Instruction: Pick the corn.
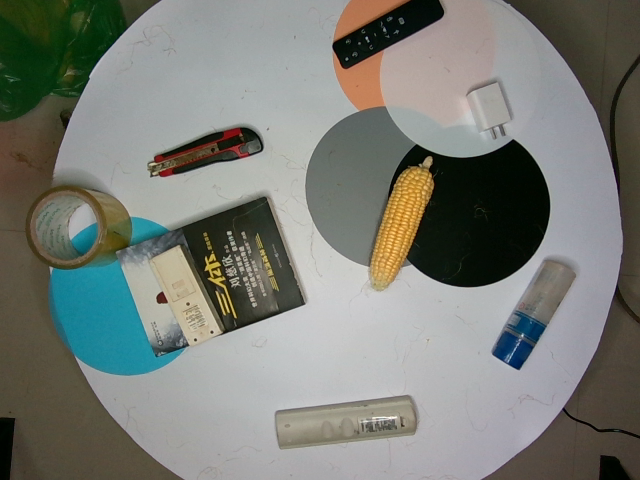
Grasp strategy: vertical